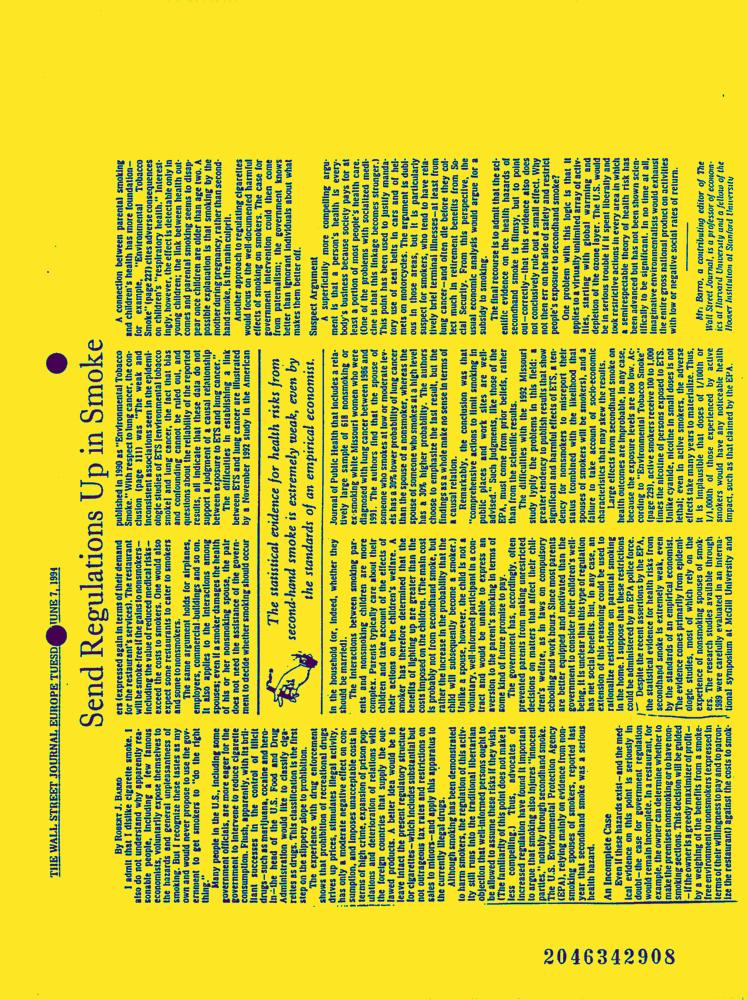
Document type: News-Article